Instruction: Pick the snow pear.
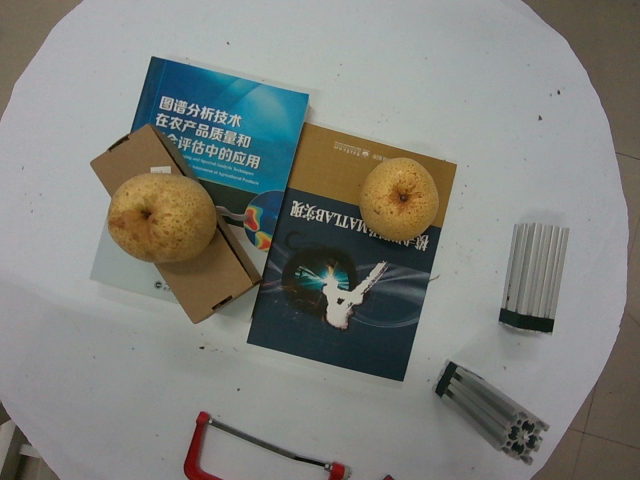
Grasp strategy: vertical